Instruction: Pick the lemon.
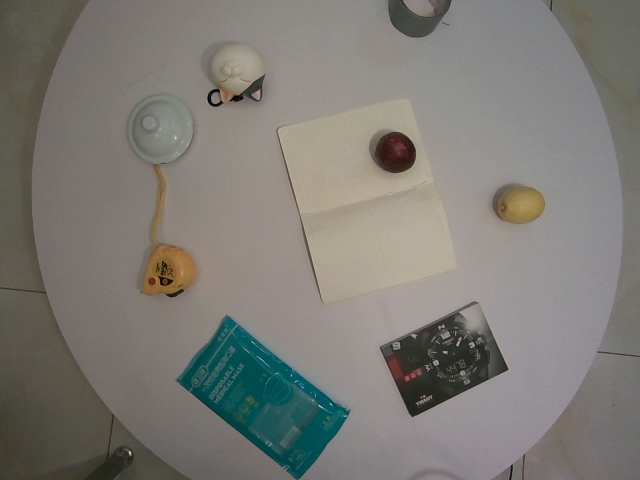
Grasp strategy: vertical